Question: What is the potential diagnosis?
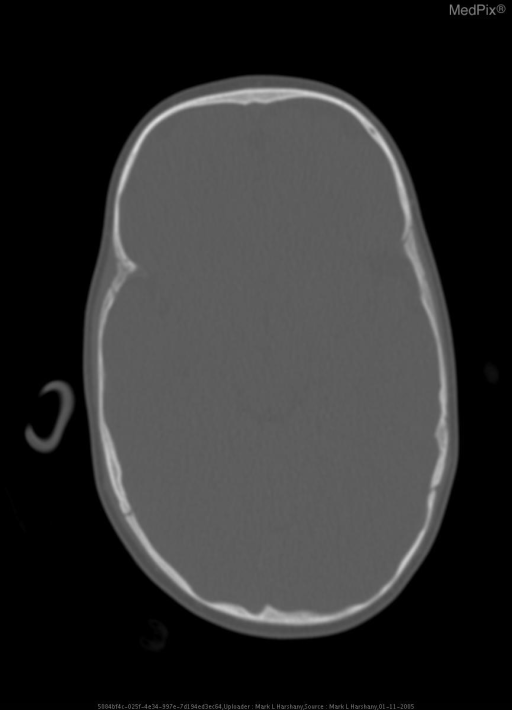
Answer: The possible diagnosis includes • Idiopathic Scaphocephaly
• Hyperthyroidism
• Rickets
• Hyperparathyroidism
• Underlying genetic disorder (Apert's Syndrome, Crouzon's Syndrome, Pfeiffer's Syndrome).